Question: What is the estimated tax bill amount according to the document?
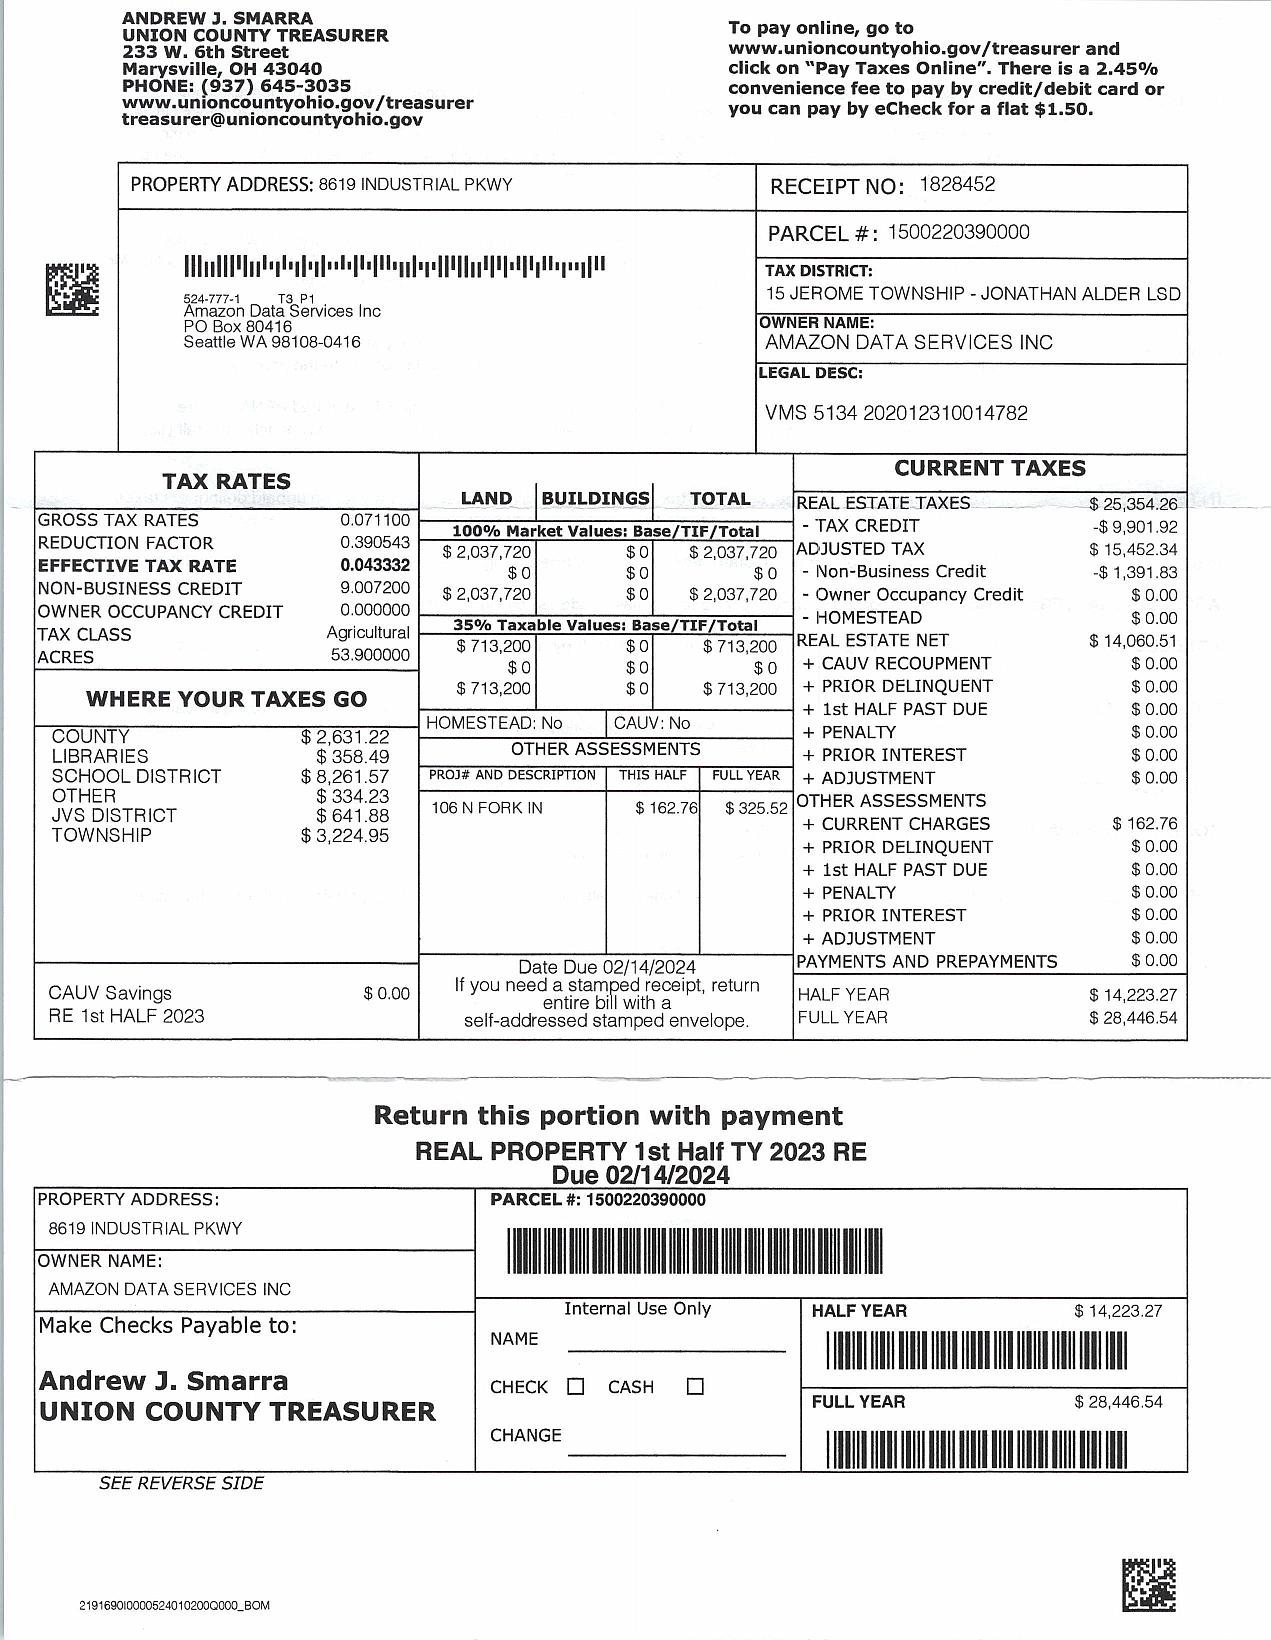
Answer: "$28,446.54 "